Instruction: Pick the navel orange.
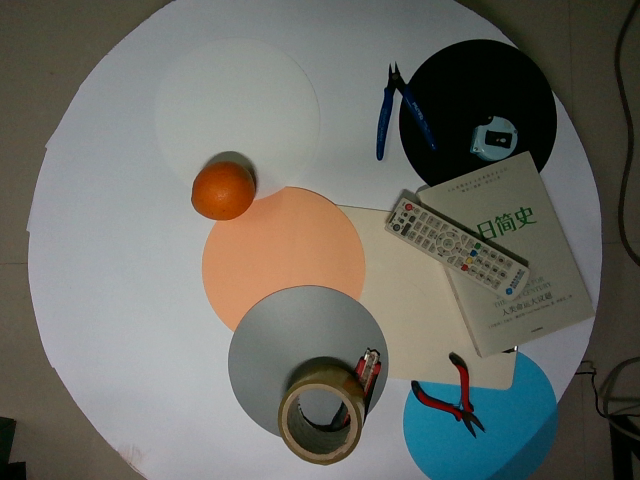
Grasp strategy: vertical